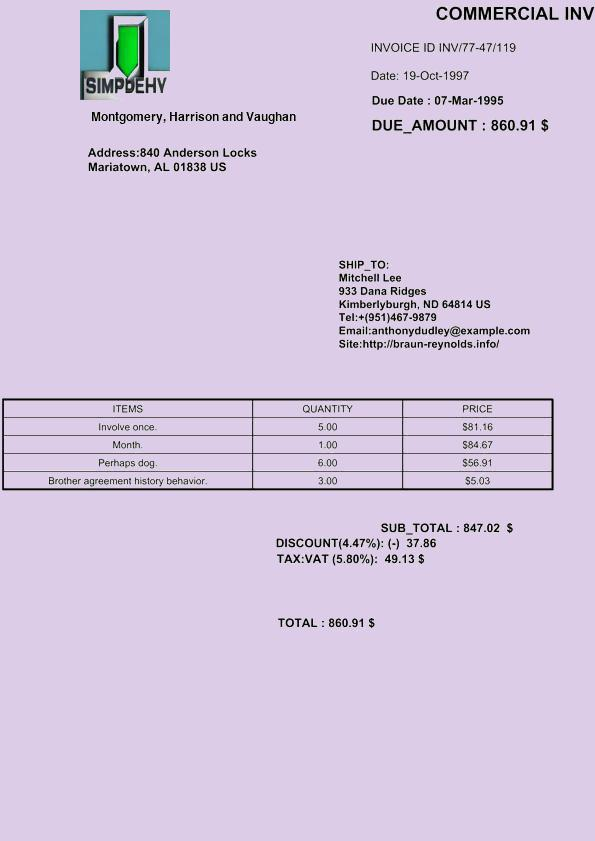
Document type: Invoice